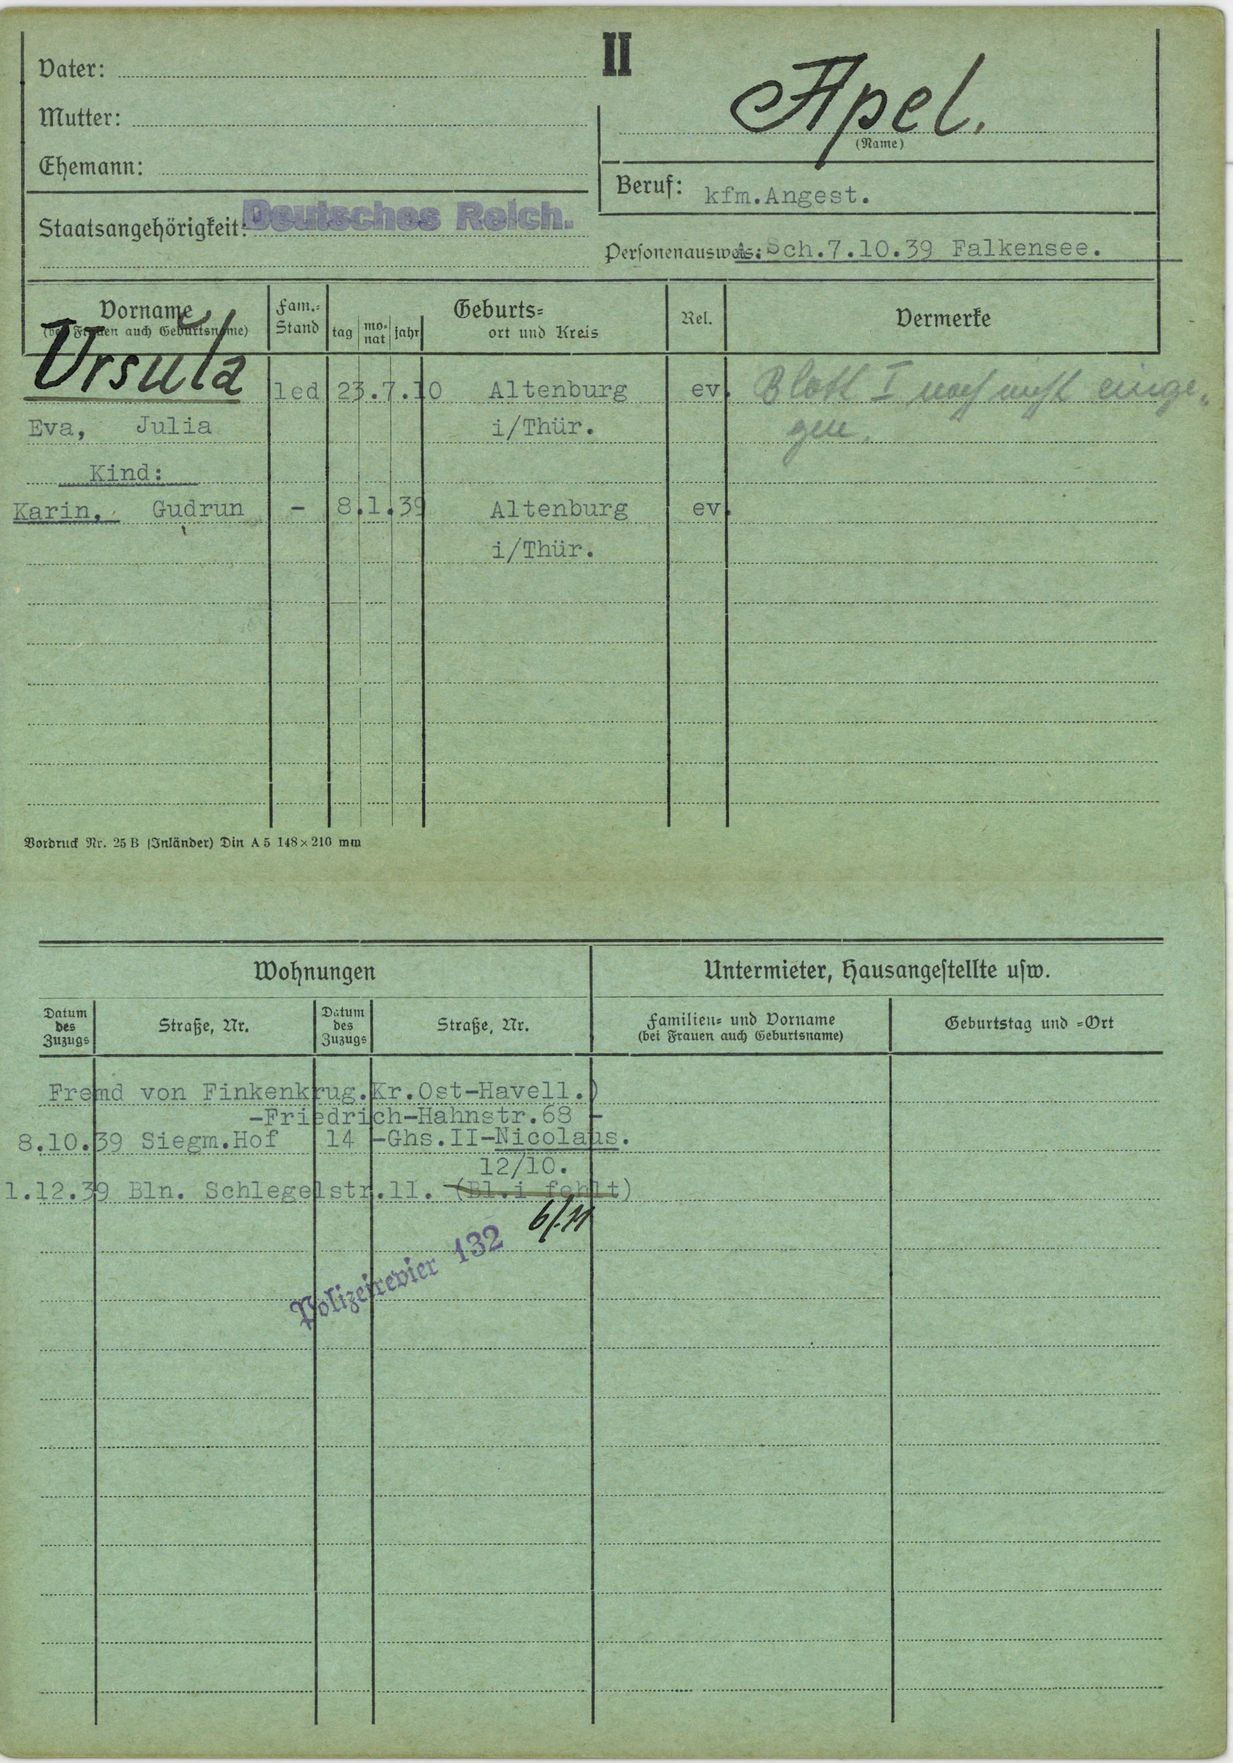
Apel